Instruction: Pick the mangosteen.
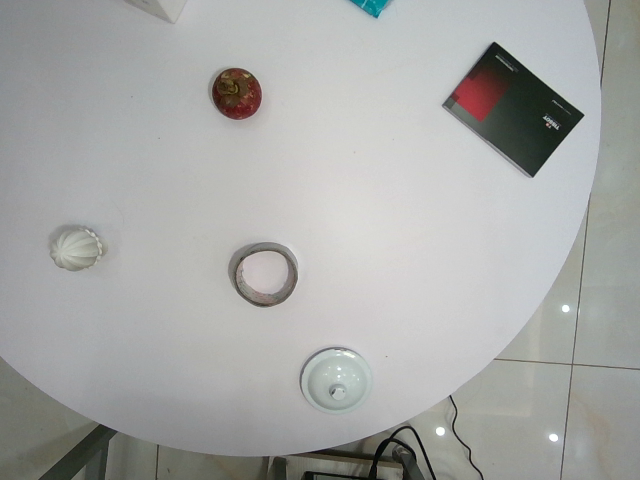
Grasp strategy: vertical